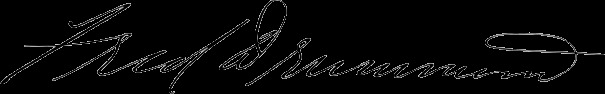
Signature of: frederick drummond